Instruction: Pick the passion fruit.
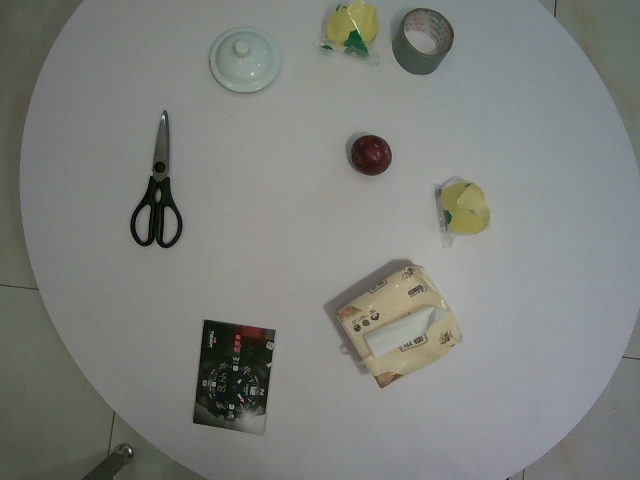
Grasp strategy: vertical